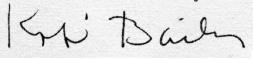
Signature of: herman bailey